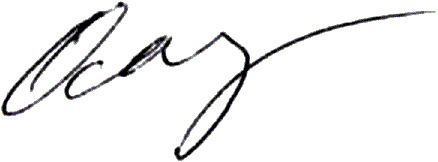
Signature of: taras osaulenko